Question: What jurisdiction, city, or county is the document associated with?
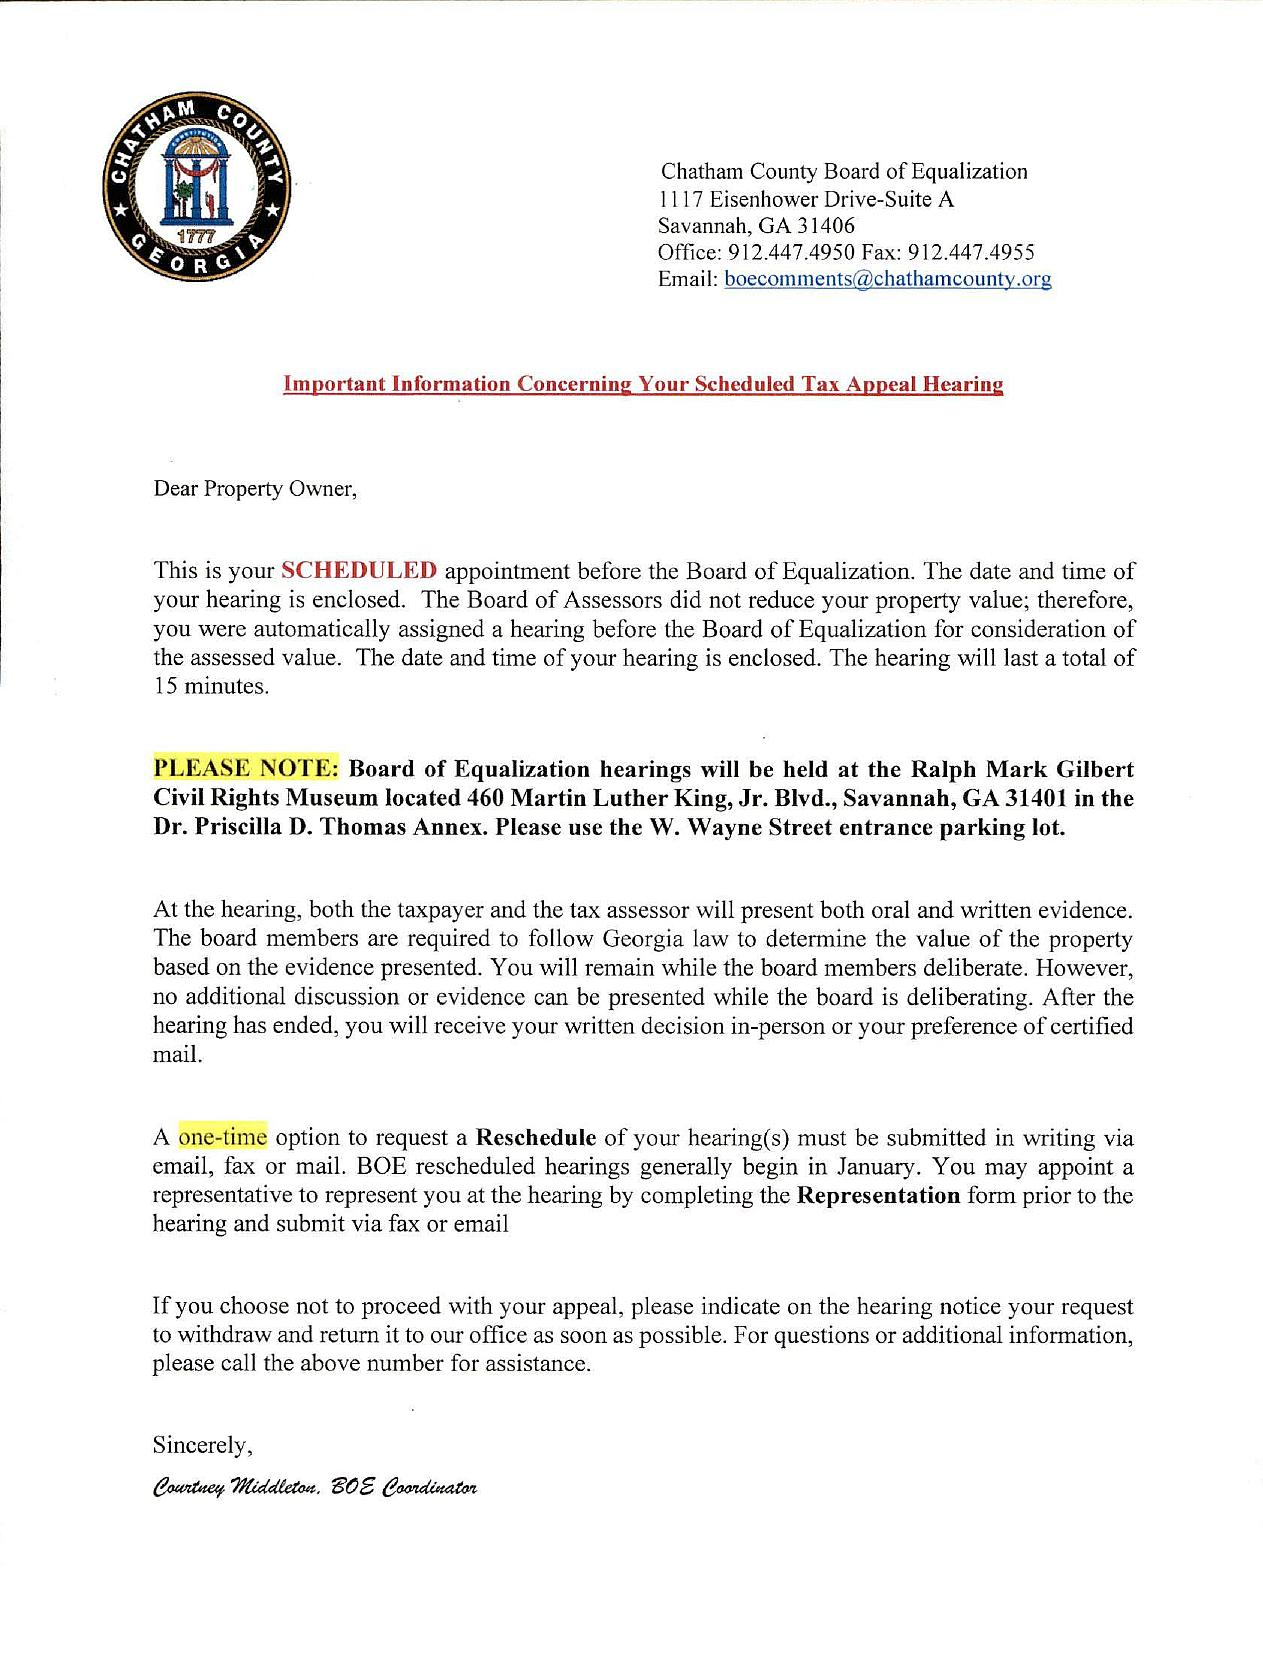
Answer: "Chatham County"